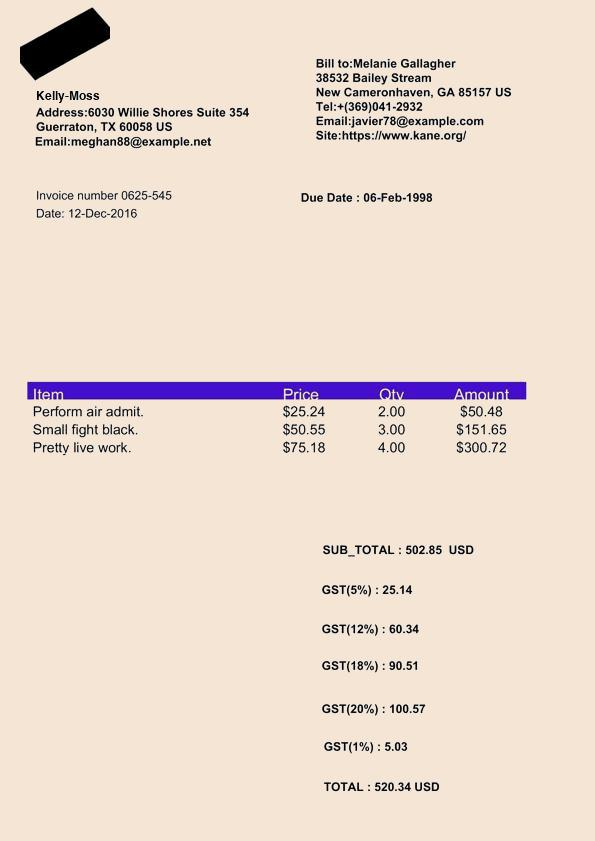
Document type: Invoice